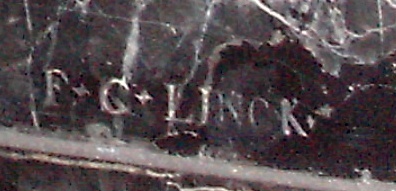
Signature of: konrad linck